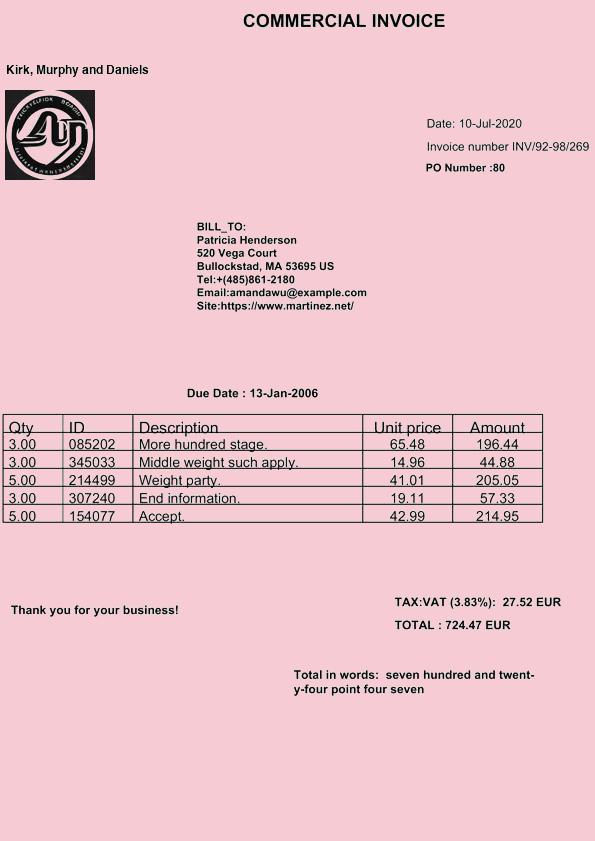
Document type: Invoice